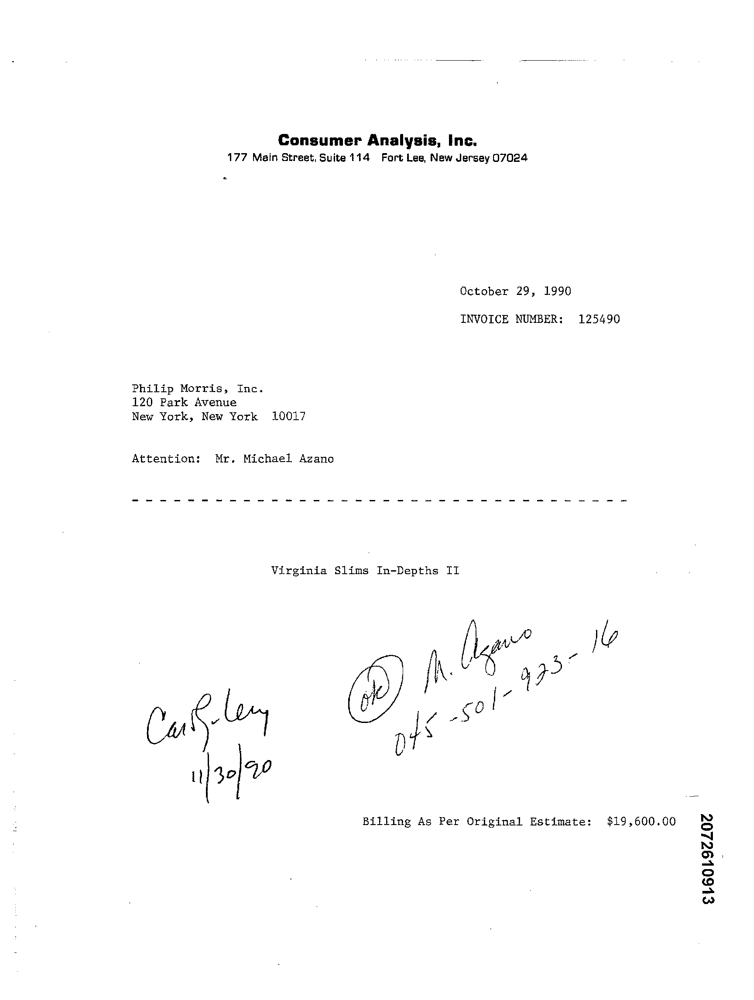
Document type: Invoice